Retrieve the amount in words, amount in figures, name of the payee, date on the cheque, and the bank name from the image.
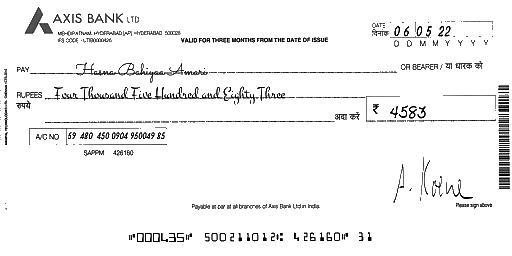
amt_in_words: Four Thousand Five Hundred and Eighty Three
amt_in_figures: 4583
payee_name: Hasna Bahiyaa Amari
bank_name: AXIS BANK
cheque_date: 06/05/22